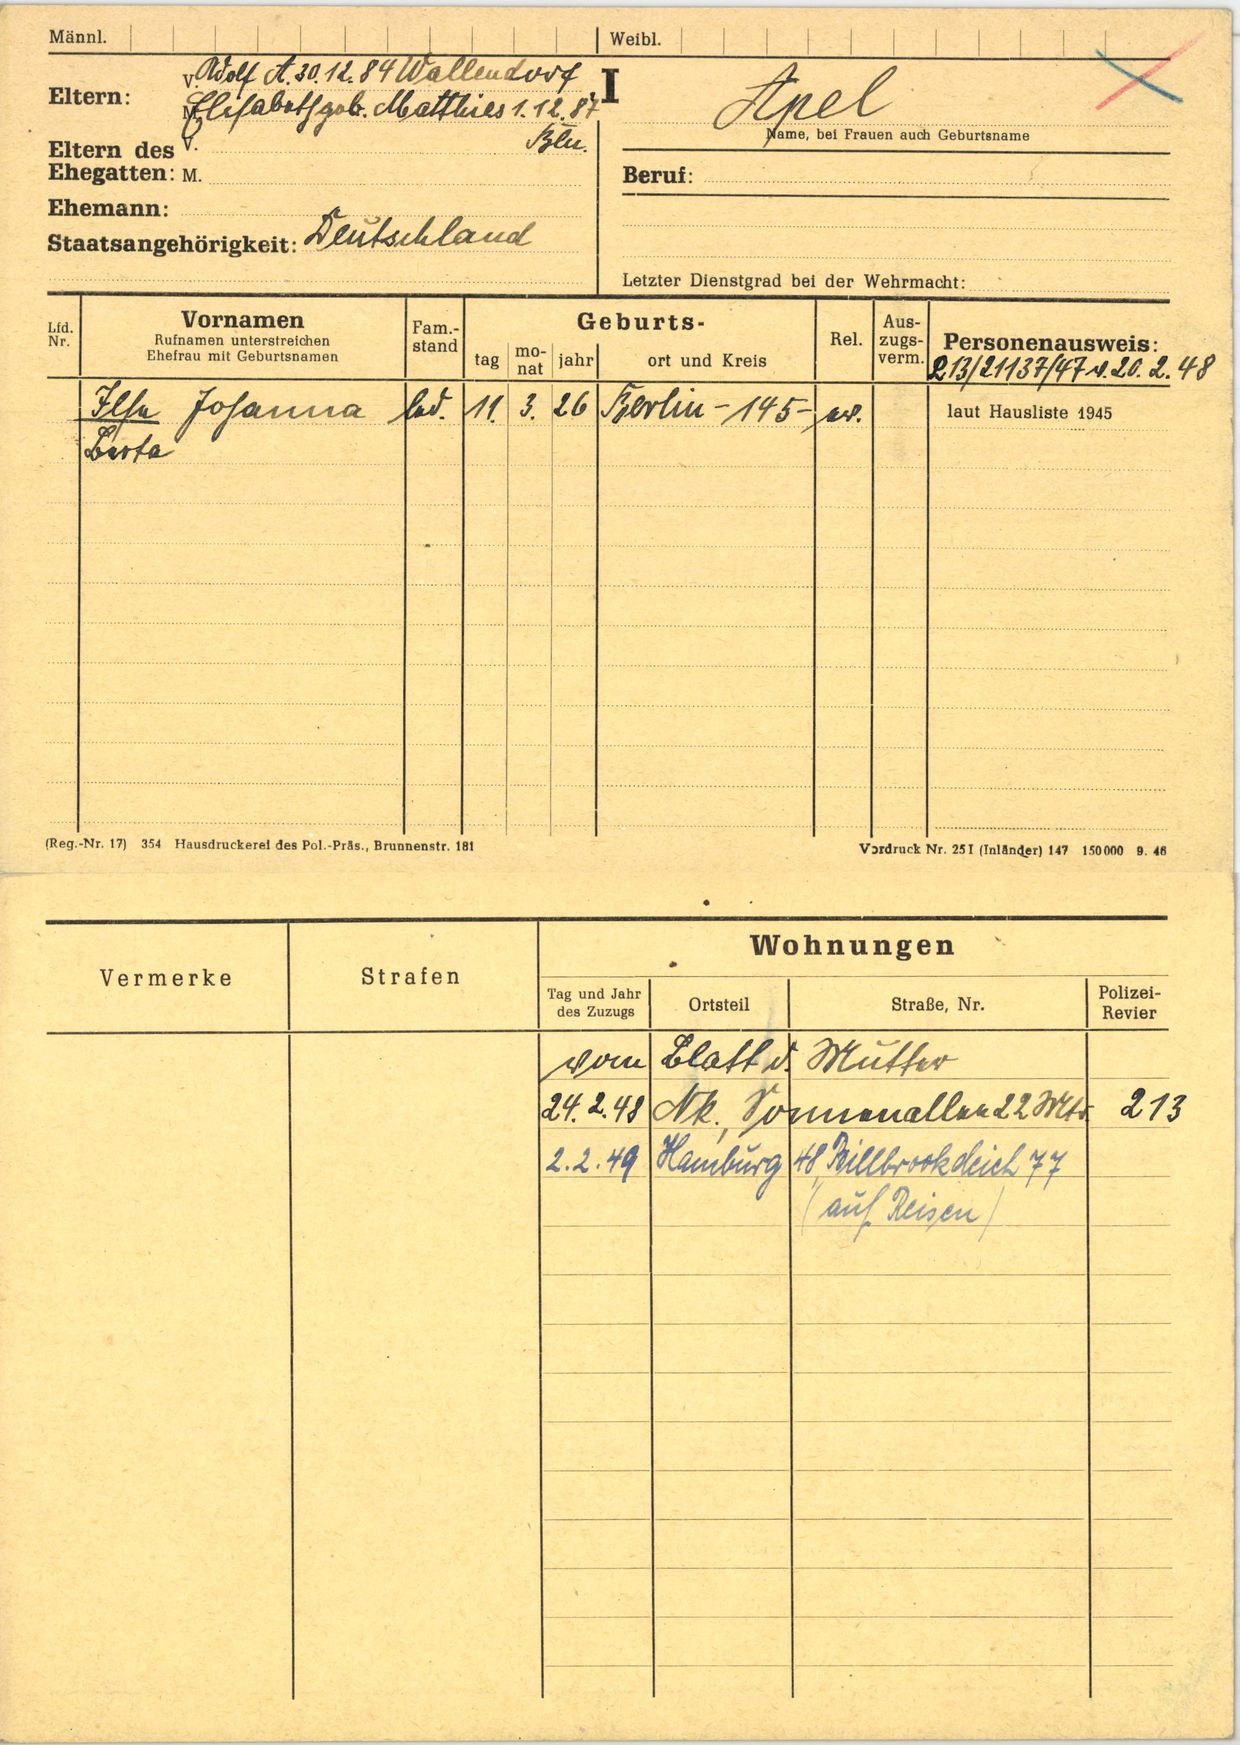
Apel